Question: What are the imaging findings?
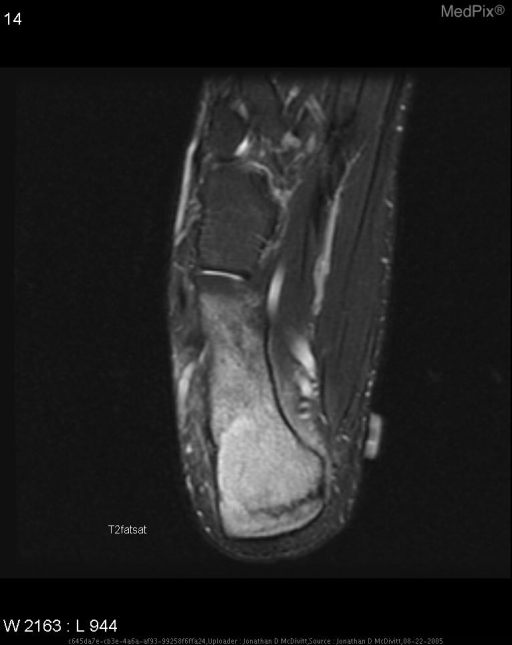
Answer: The imaging shows Plain Films:  No acute findings

MRI:  Nondisplaced, compression type fracture of posterior calcaneus with extensive bone marrow and surrounding soft tissue edema. T2 Fat Sat MR.